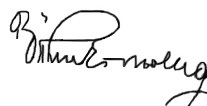
Signature of: eduard von böhm ermolli